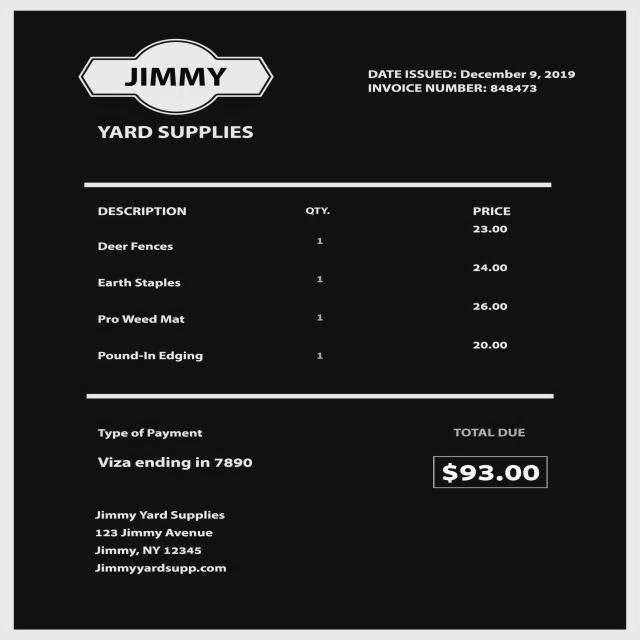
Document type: Invoice